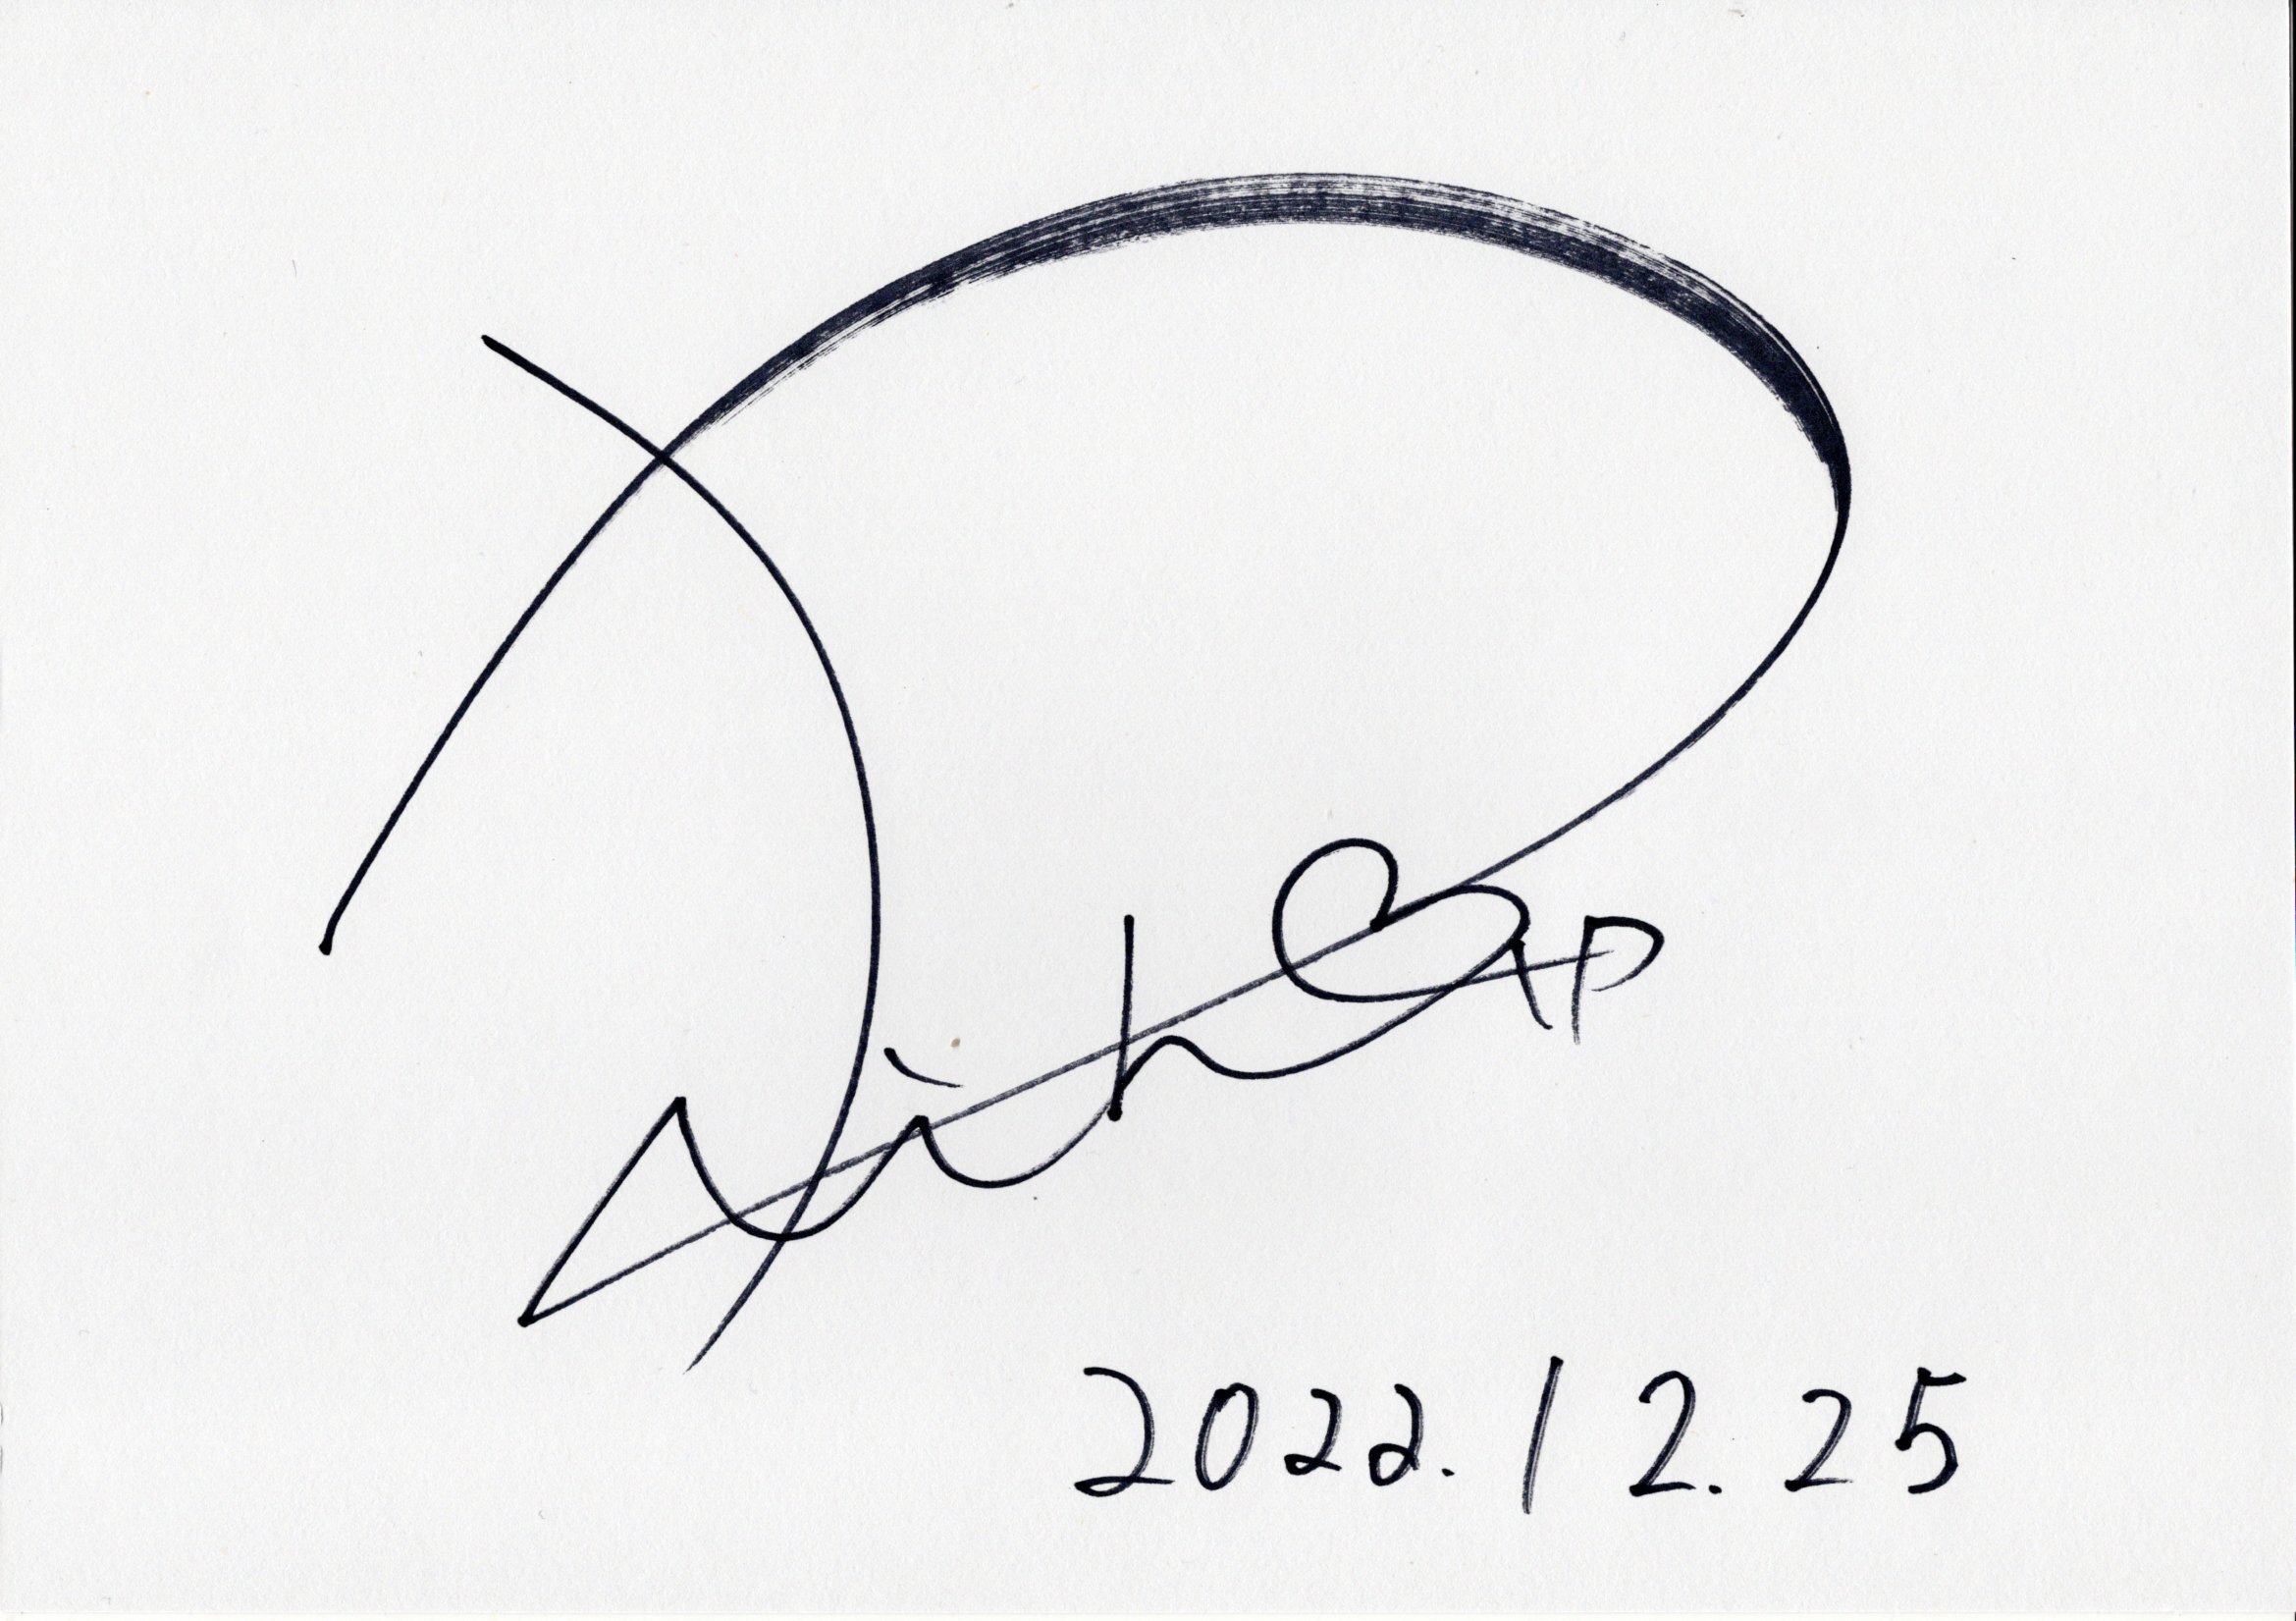
Signature of: riho horie